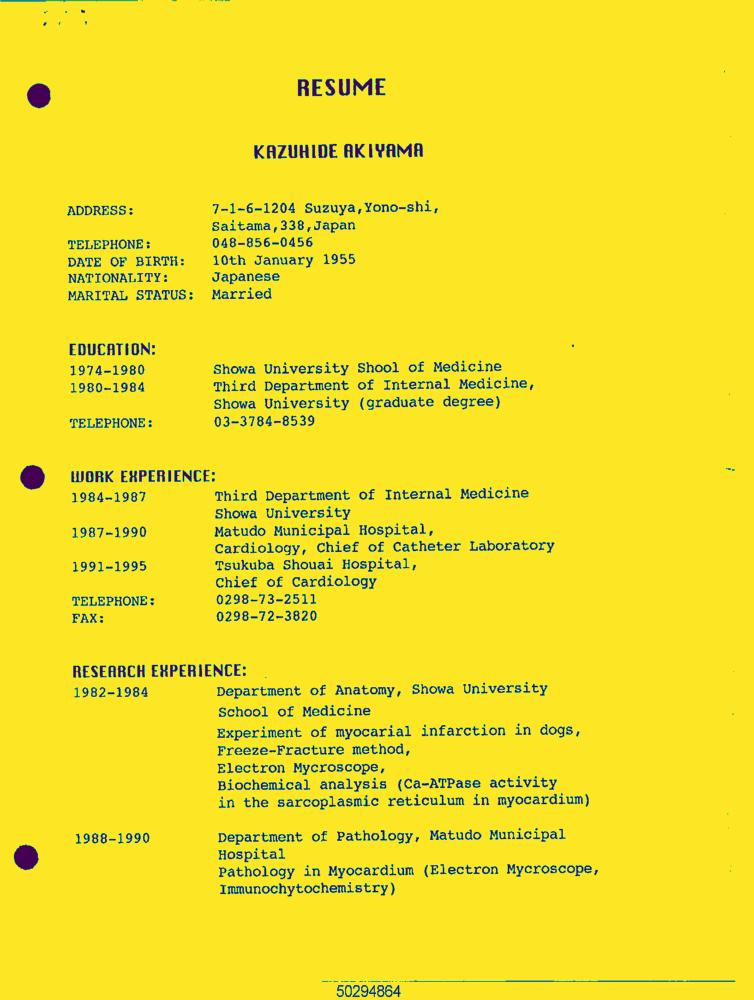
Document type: Resume-Doc